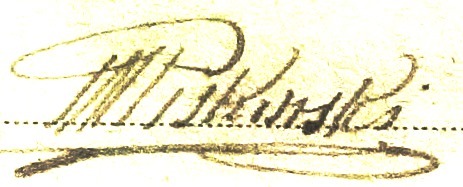
Signature of: wacław piskorski